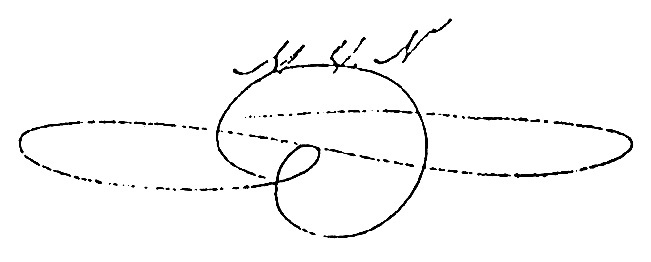
Signature of: marcial valladares núñez